Question: What is the property identification or parcel number listed?
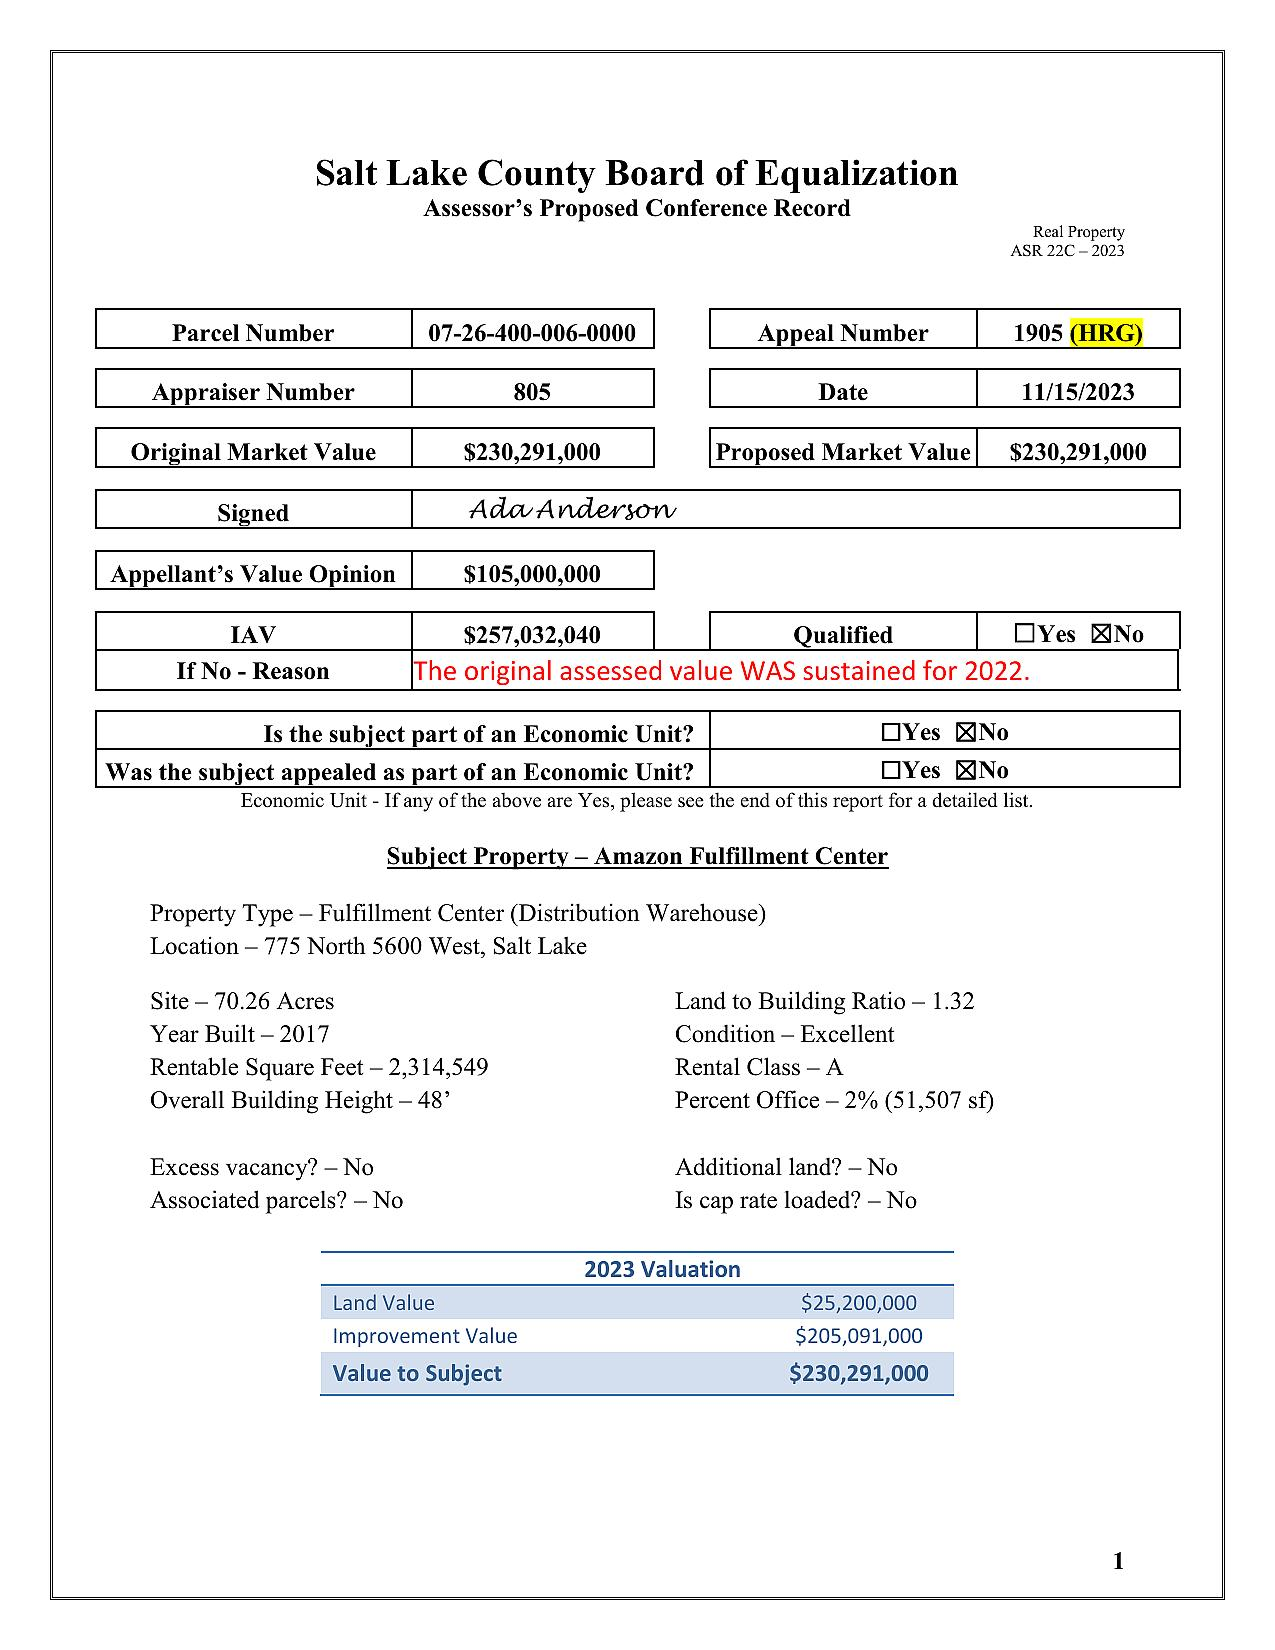
Answer: "07-26-400-006-0000"